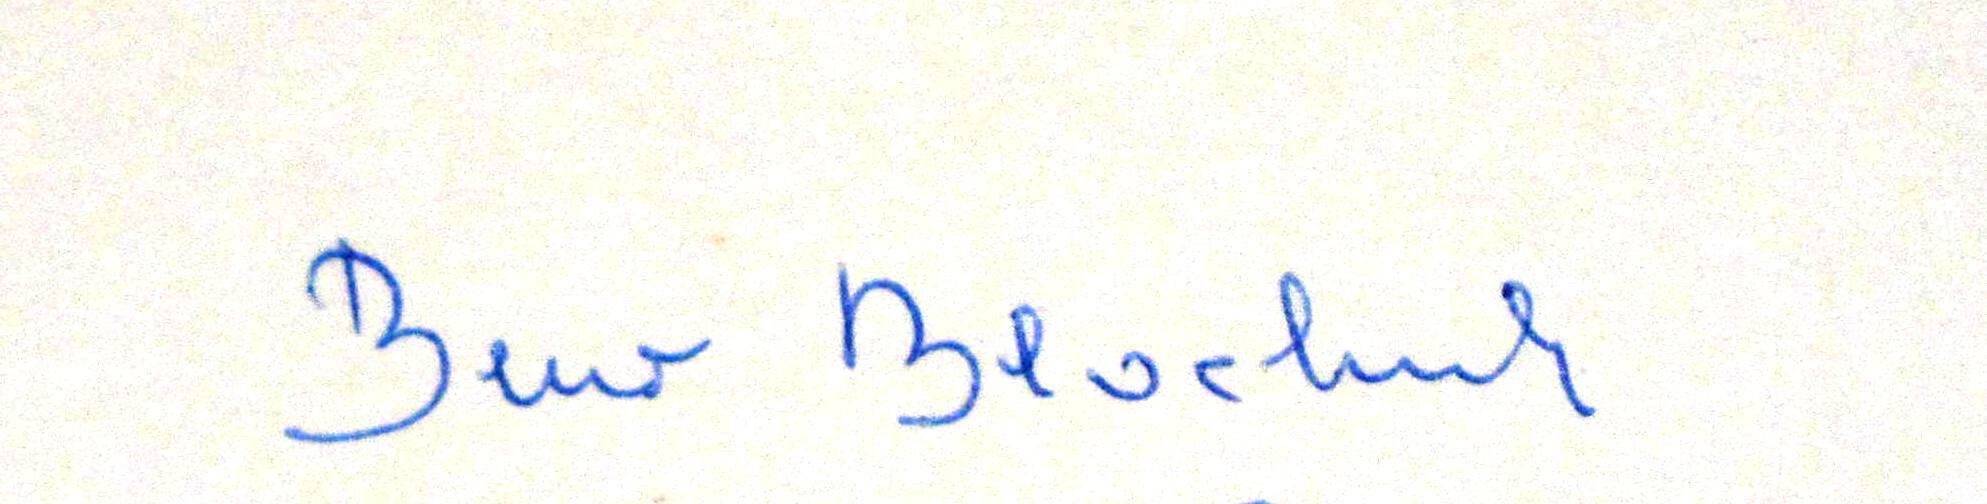
Signature of: beno blachut